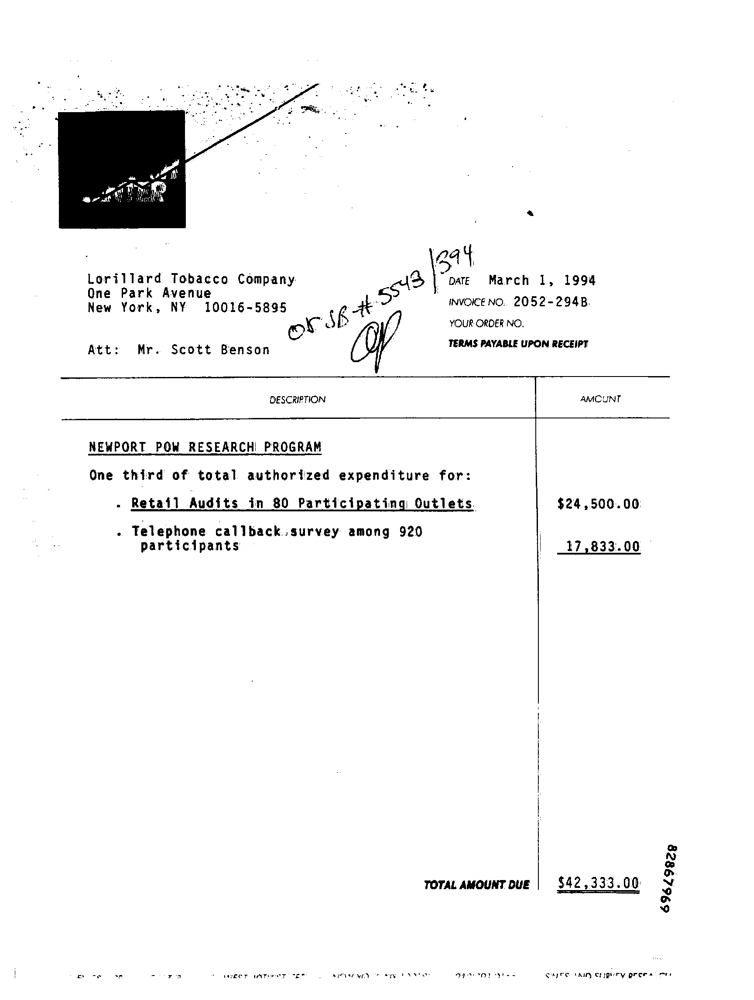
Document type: Invoice